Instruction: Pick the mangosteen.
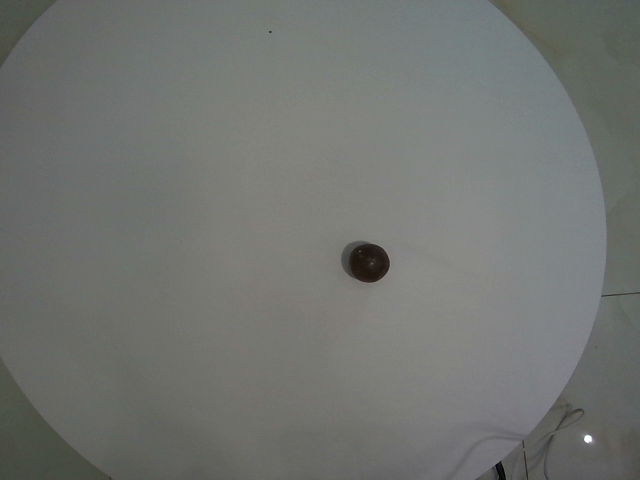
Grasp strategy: vertical